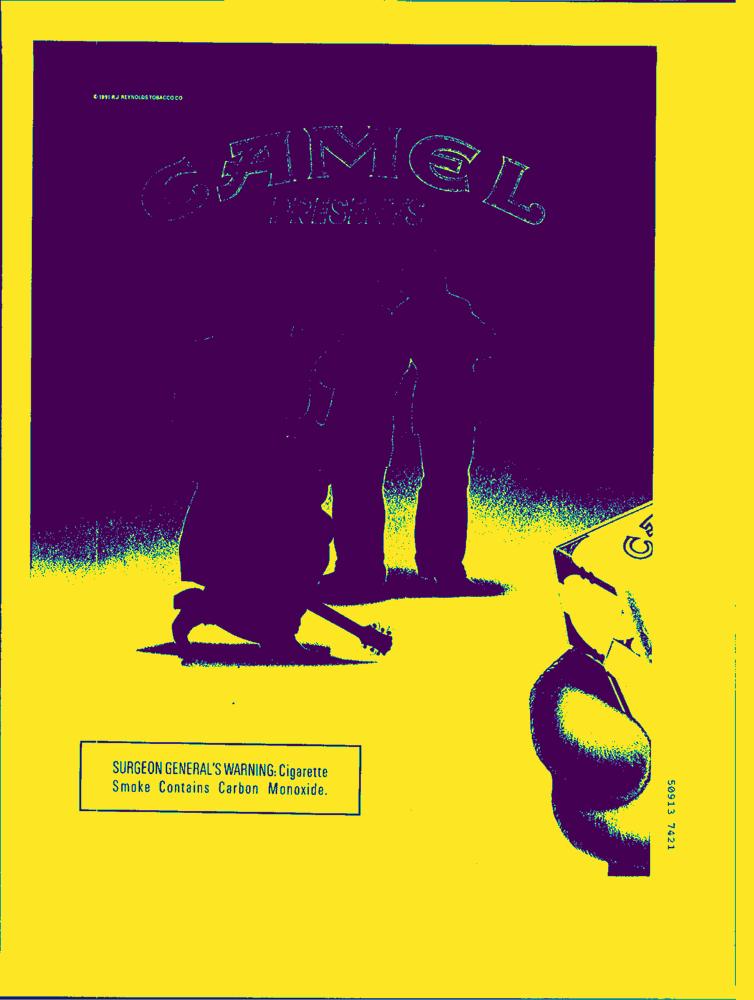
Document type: AD